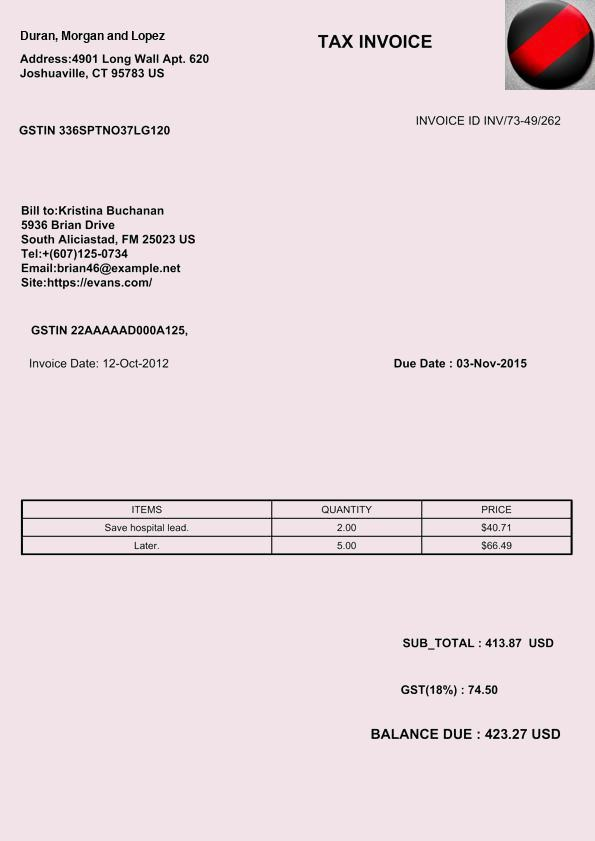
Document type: Invoice